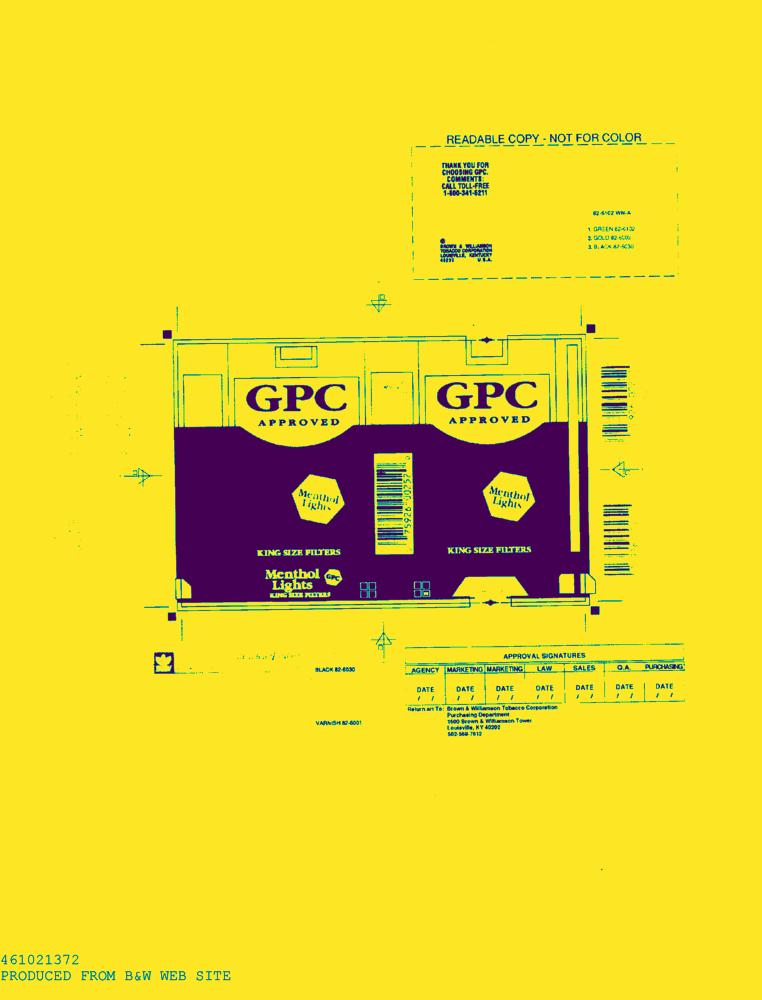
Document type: AD